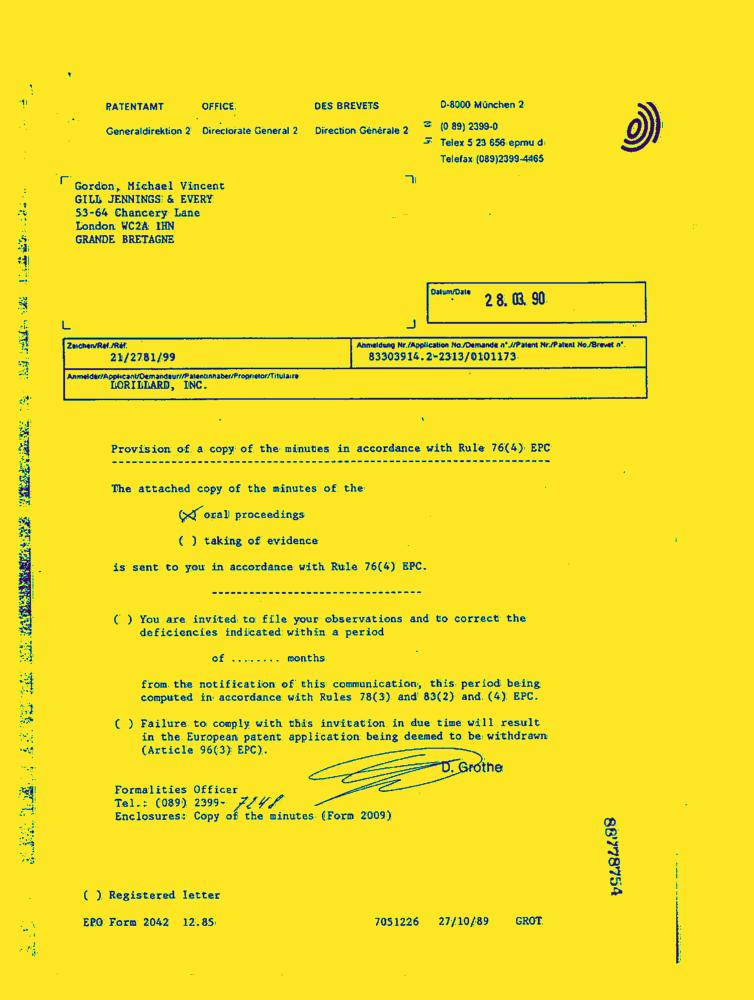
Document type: Letter-Doc